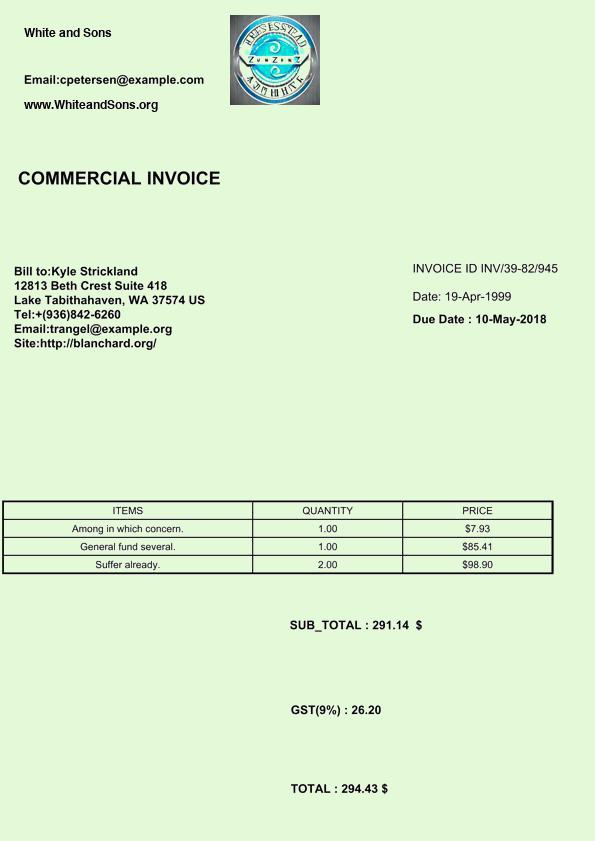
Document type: Invoice